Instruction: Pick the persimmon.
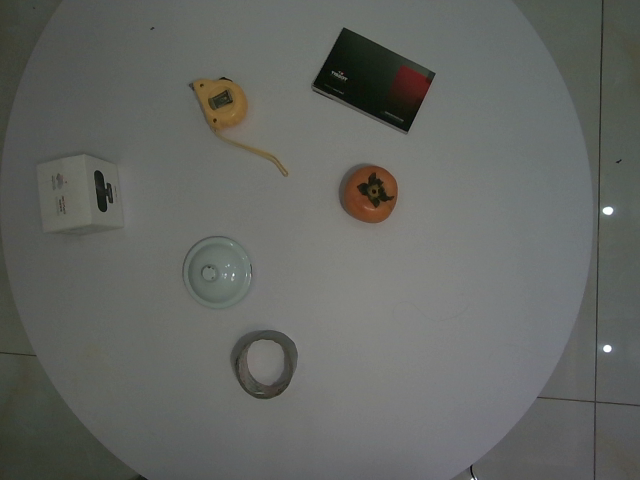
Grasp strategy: vertical